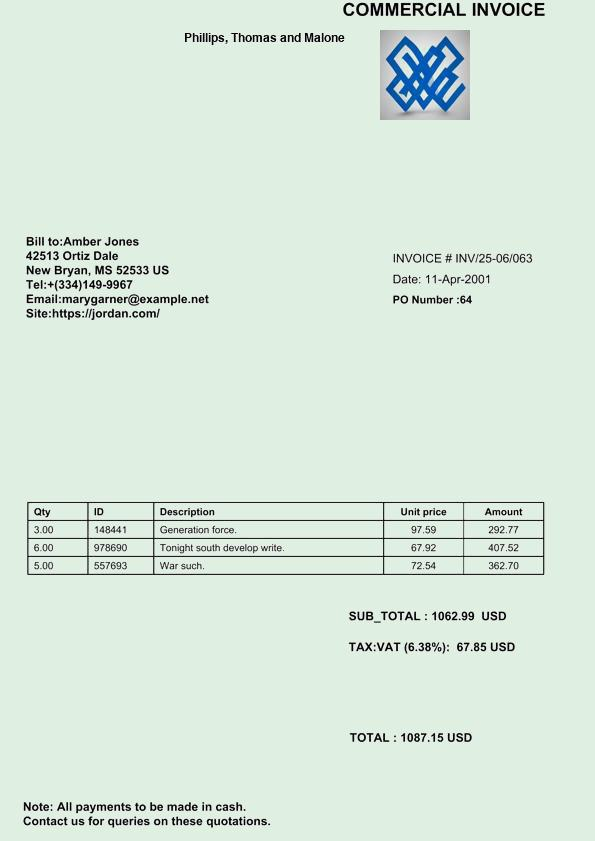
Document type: Invoice